Question: How does the patient history play a role?
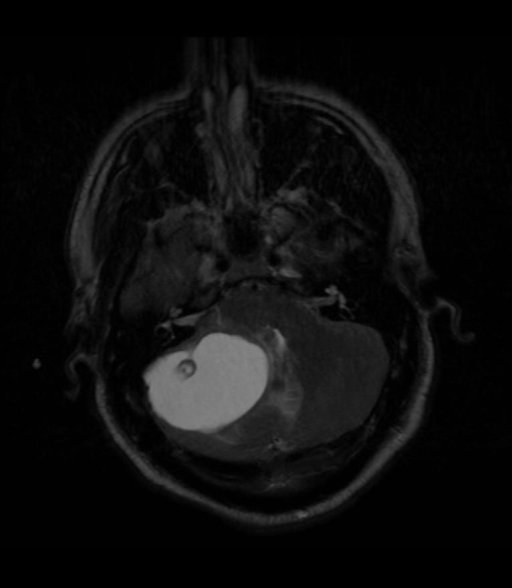
Answer: The patient's history of 33 year old male with increasing headaches and dizziness. is key in understanding the case.